Question: What is the filing due date as per the document?
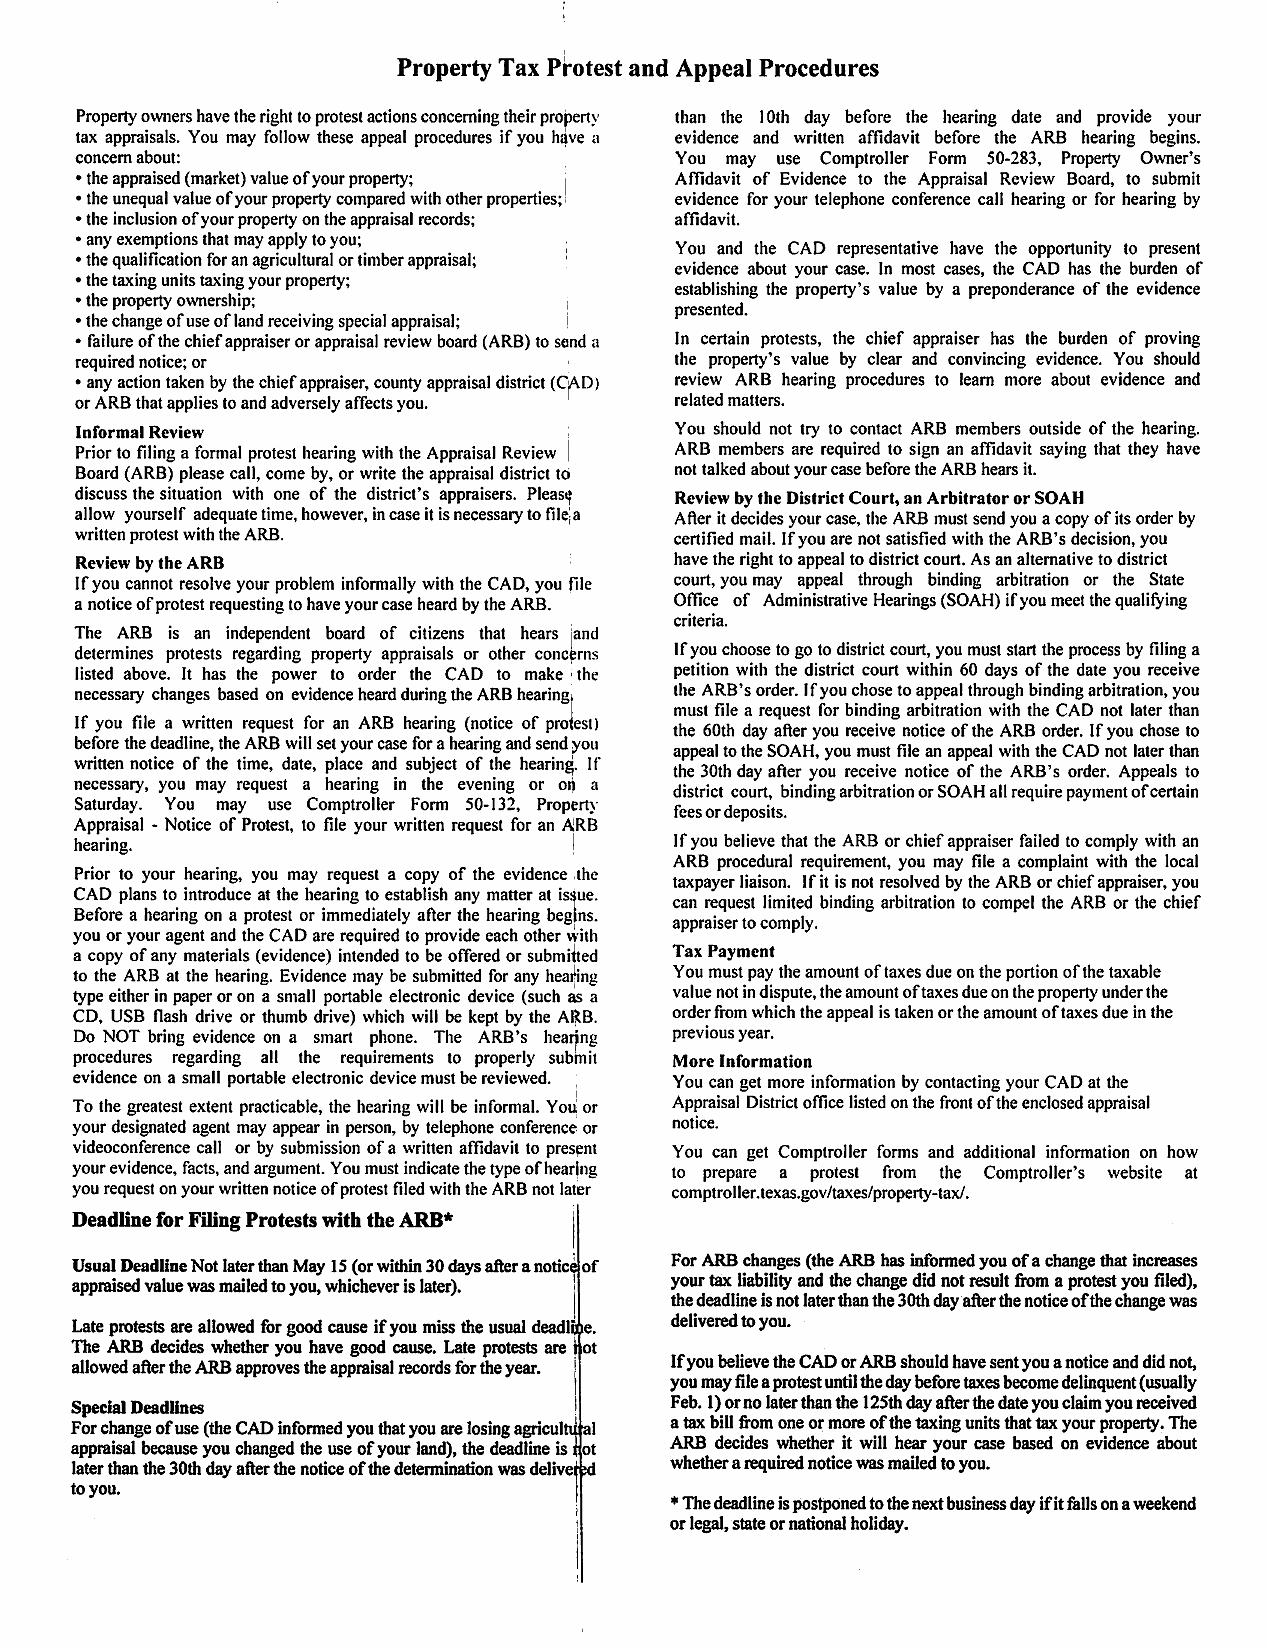
Answer: "May 15 (or within 30 days after a notice of appraised value was mailed to you, whichever is later)"